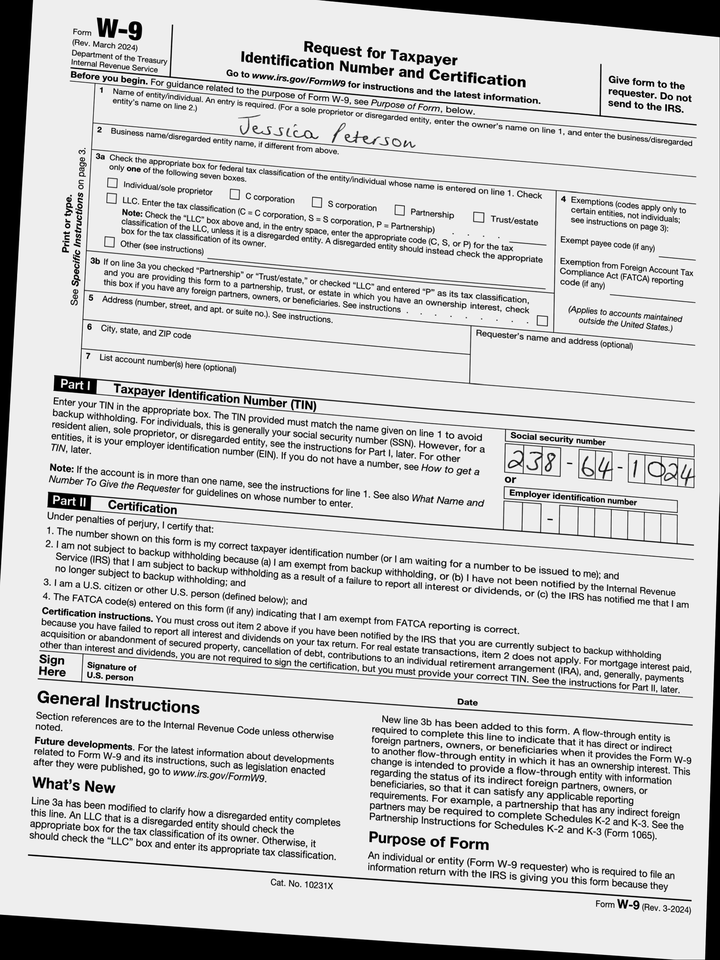
cbx: no
ssn: 238641024
enm: Jessica Peterson